Can you pull out the amount in words, numerical amount, payee's name, date of the cheque, and the bank's name from the image?
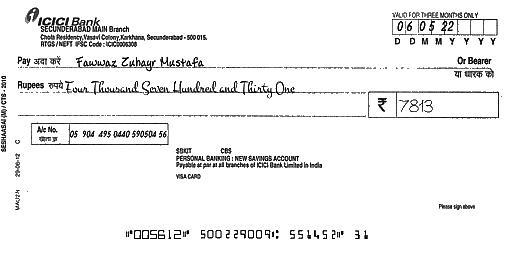
amt_in_words: Four Thousand Seven Hundred and Thirty One
amt_in_figures: 7813
payee_name: Fawwaz Zuhayr Mustafa
bank_name: ICICI Bank
cheque_date: 06/05/22